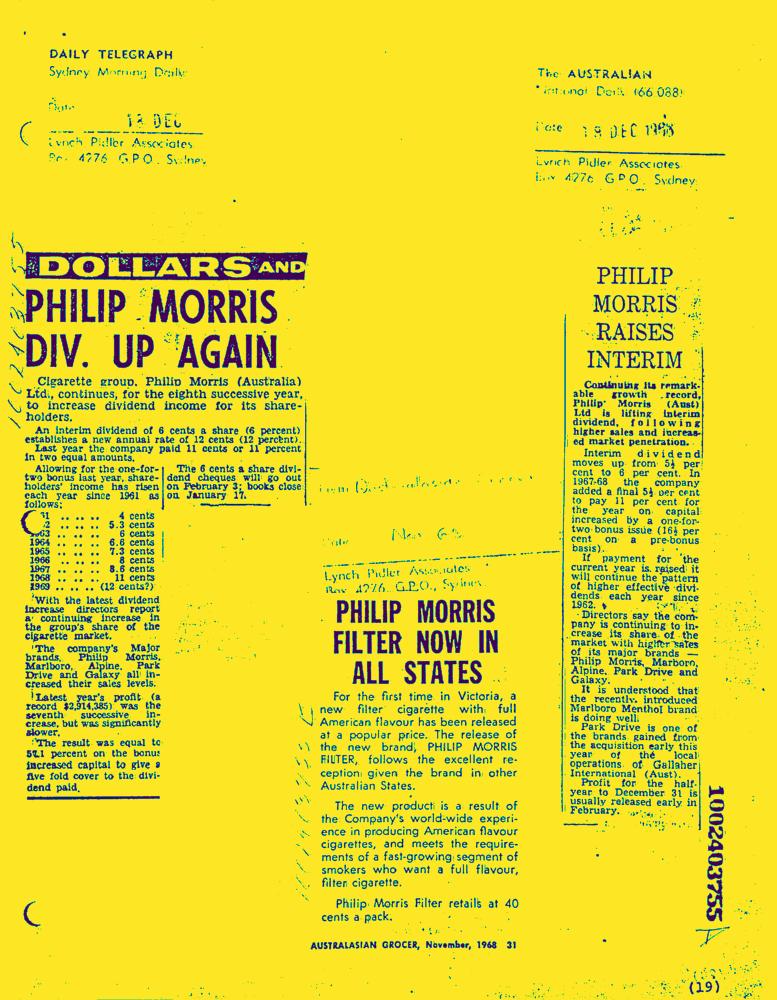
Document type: News-Article